Question: What might the diagnosis be?
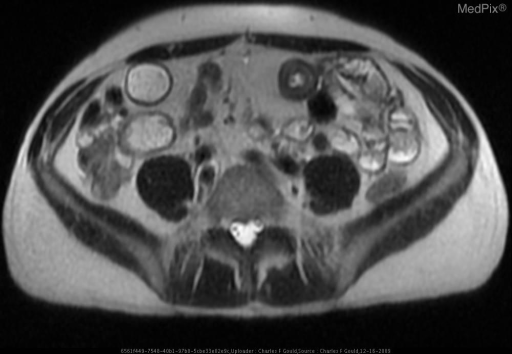
Answer: The possible diagnosis includes 	Ulcerative colitis (“Backwash ileitis”)
	Infection
	Ischemia
	Radiation enteritis
	Metastases / lymphoma.